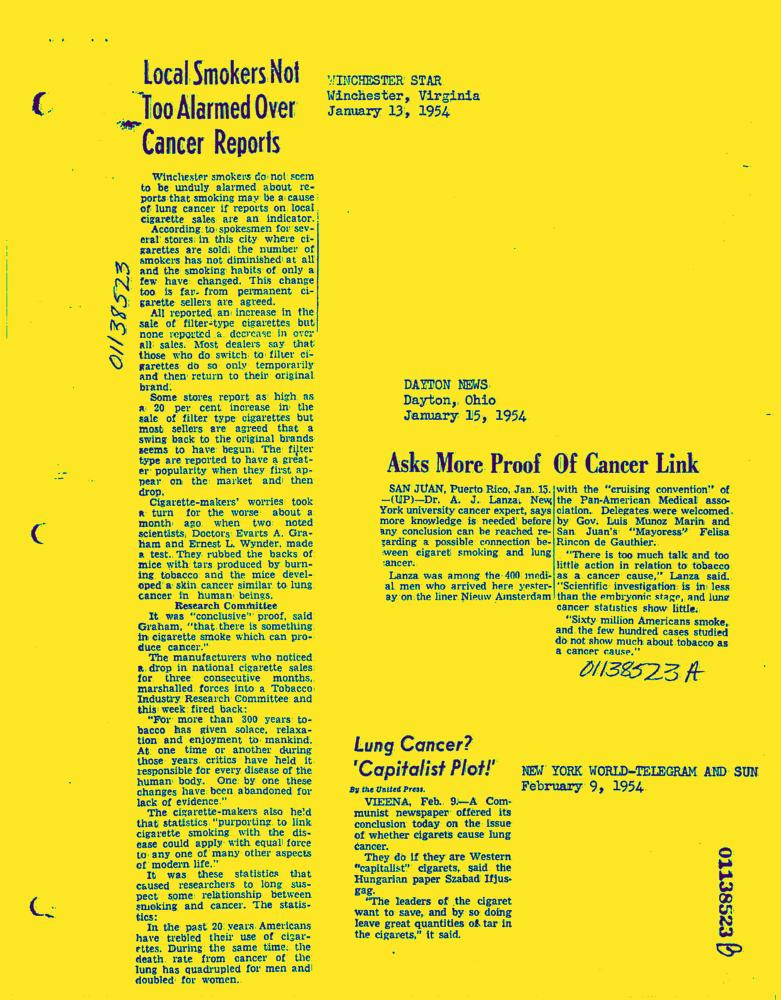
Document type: News-Article